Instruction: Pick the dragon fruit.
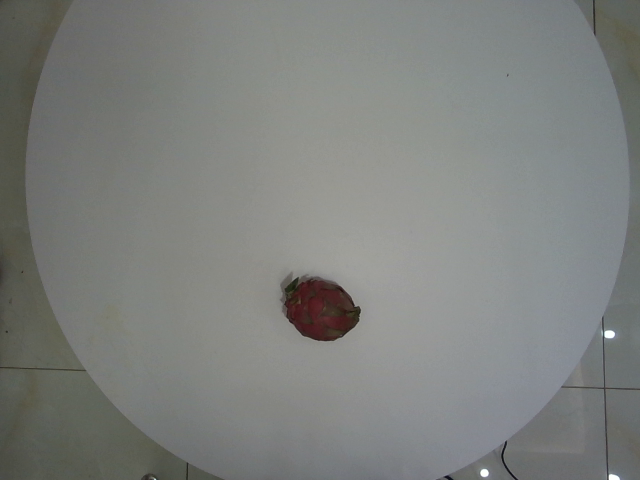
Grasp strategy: vertical